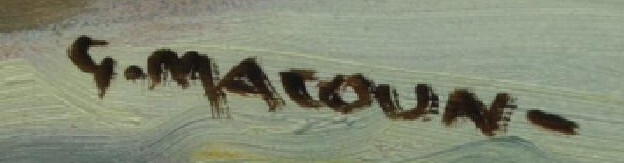
Signature of: gustav macoun